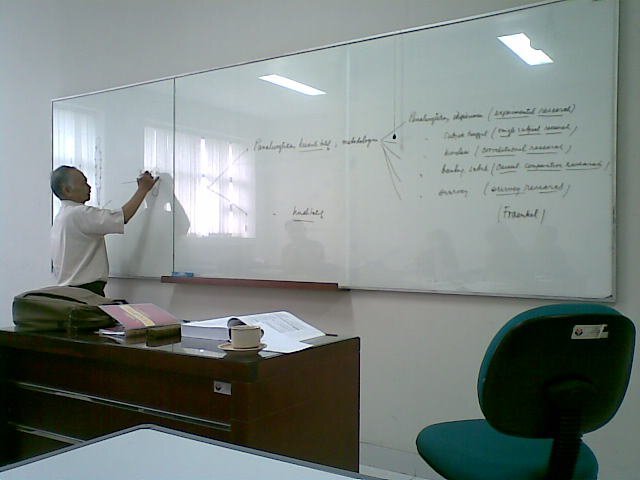
Signature of: iskandarwassid